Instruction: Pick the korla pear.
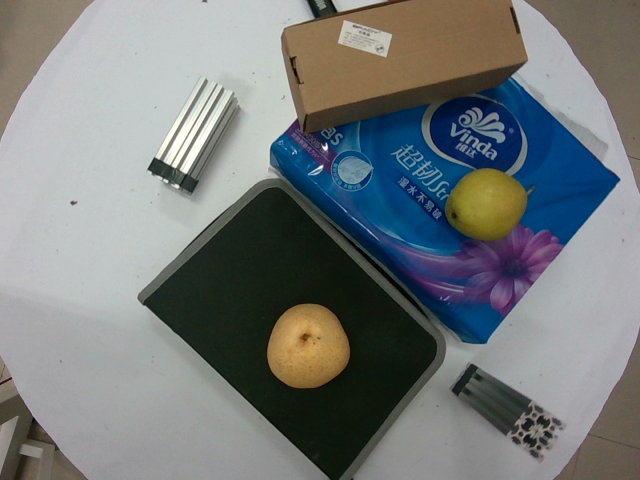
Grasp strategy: vertical